Question: What is the potential diagnosis?
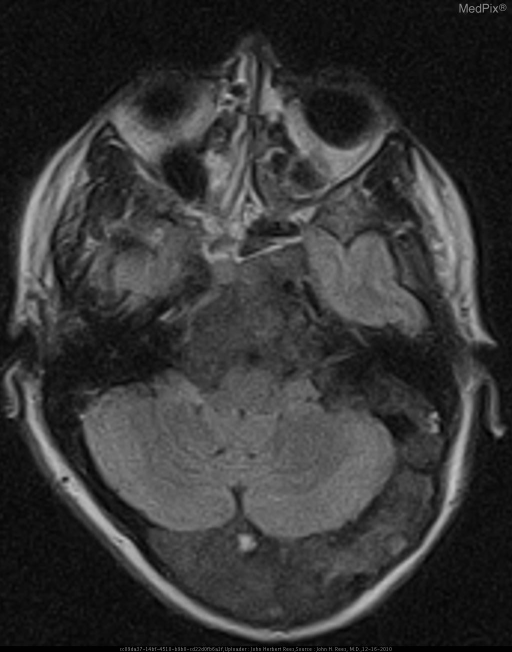
Answer: The possible diagnosis includes •  Fibrous dysplasia
•  Paget disease of Bone
•  Marrow hyperplasia (chronic anemia).